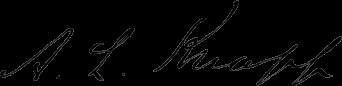
Signature of: anthony l knapp